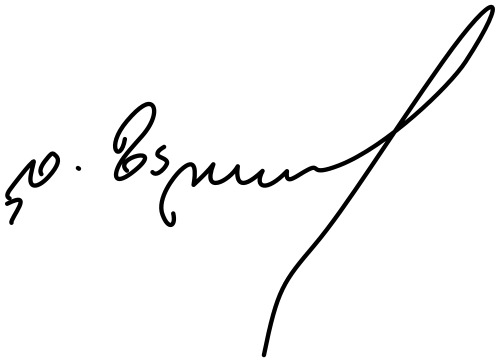
Signature of: david zakaliani